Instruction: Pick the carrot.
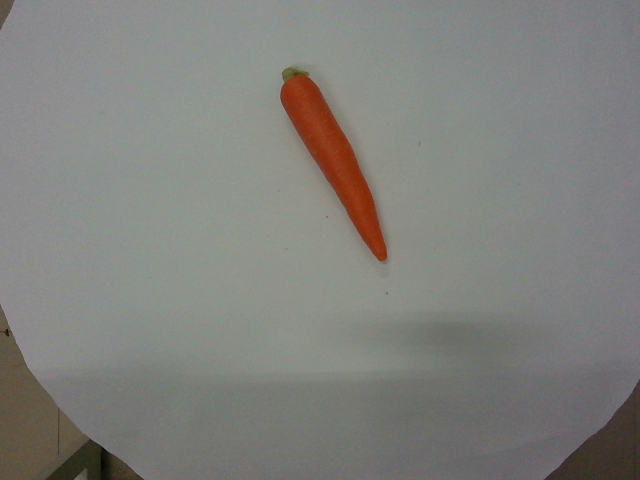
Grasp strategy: vertical